Question: In what way does the history help explain the case?
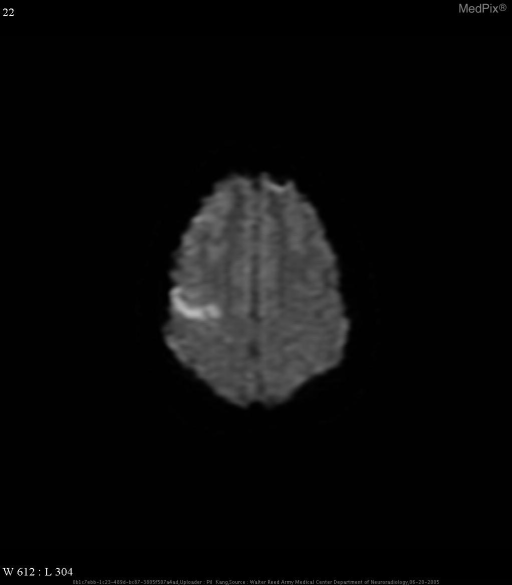
Answer: The patient's history of 36 year-old woman with sudden-onset left-sided hemiparesis.  PMH is significant for a history of SLE. is key in understanding the case.